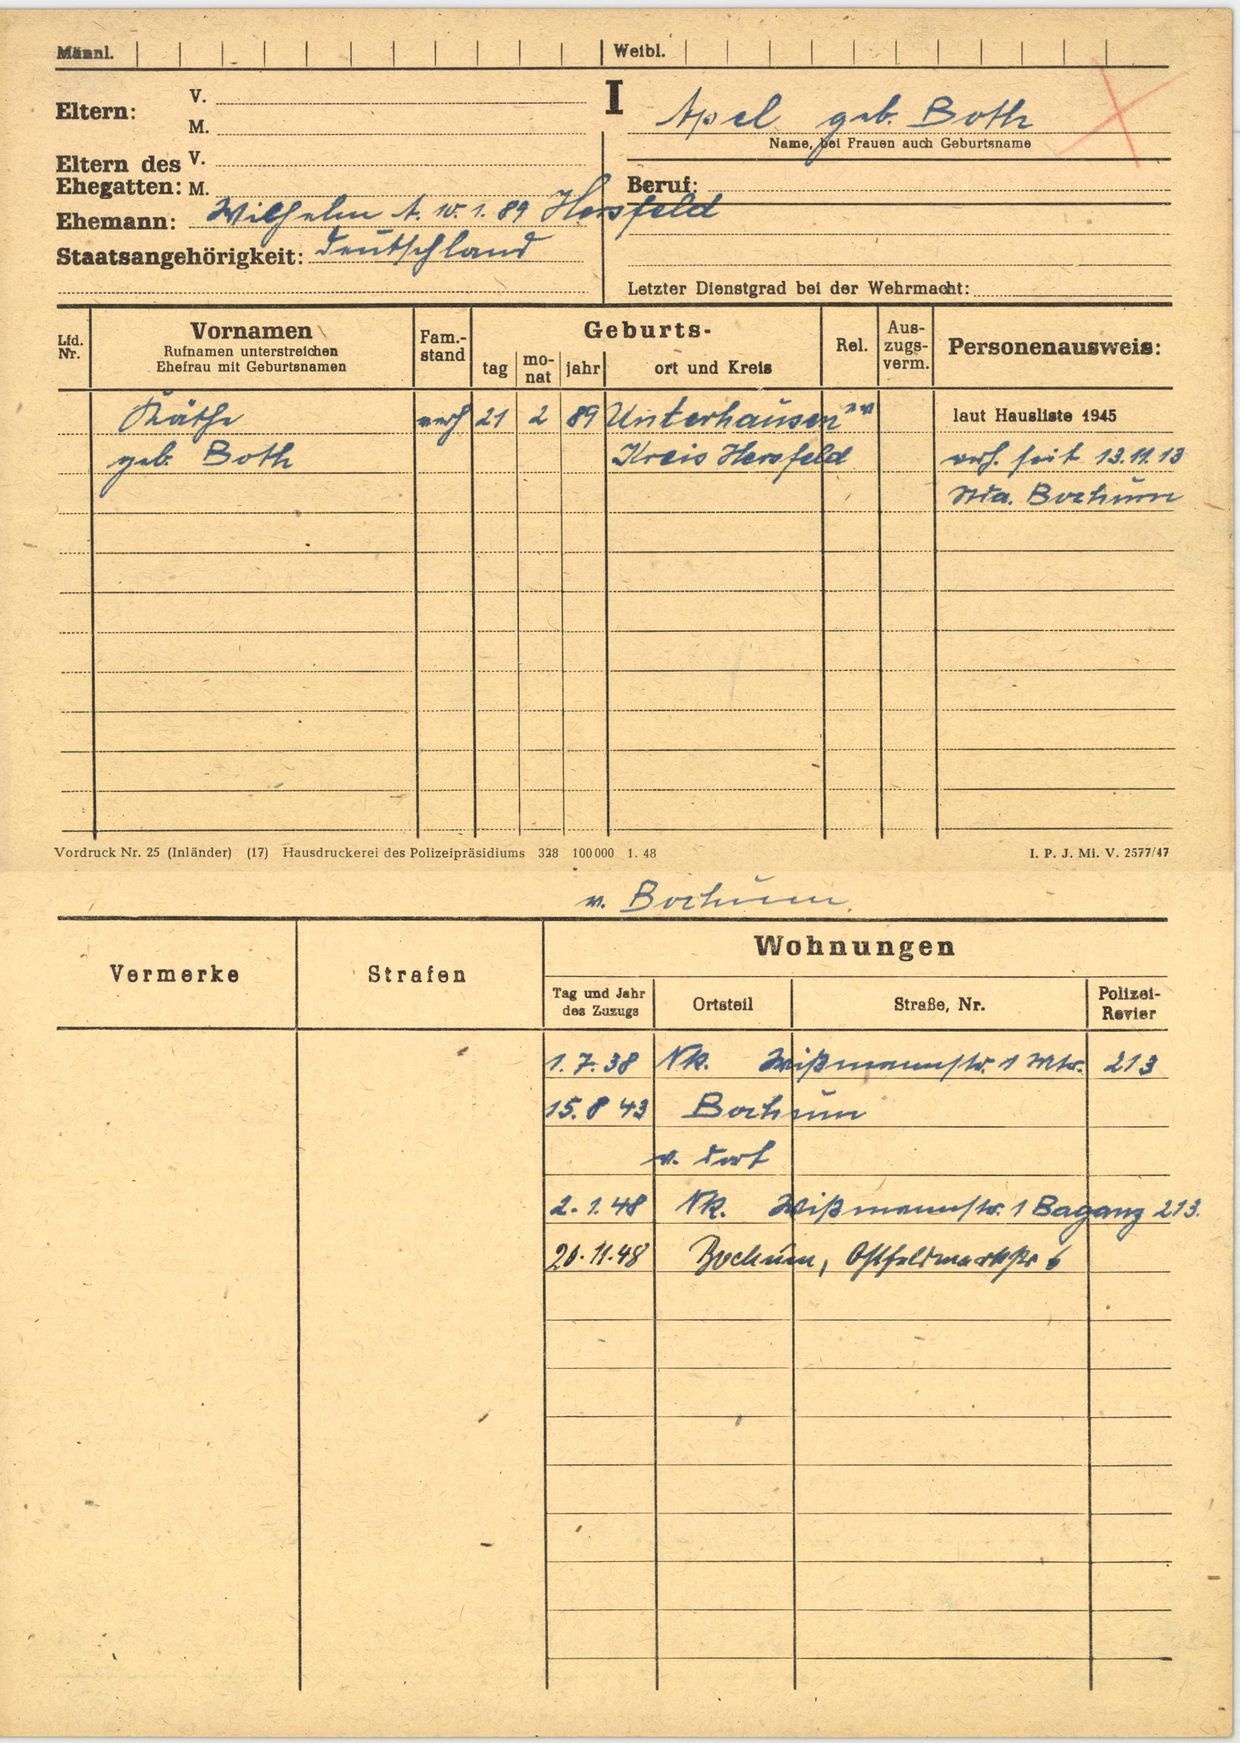
Apel geb. Both